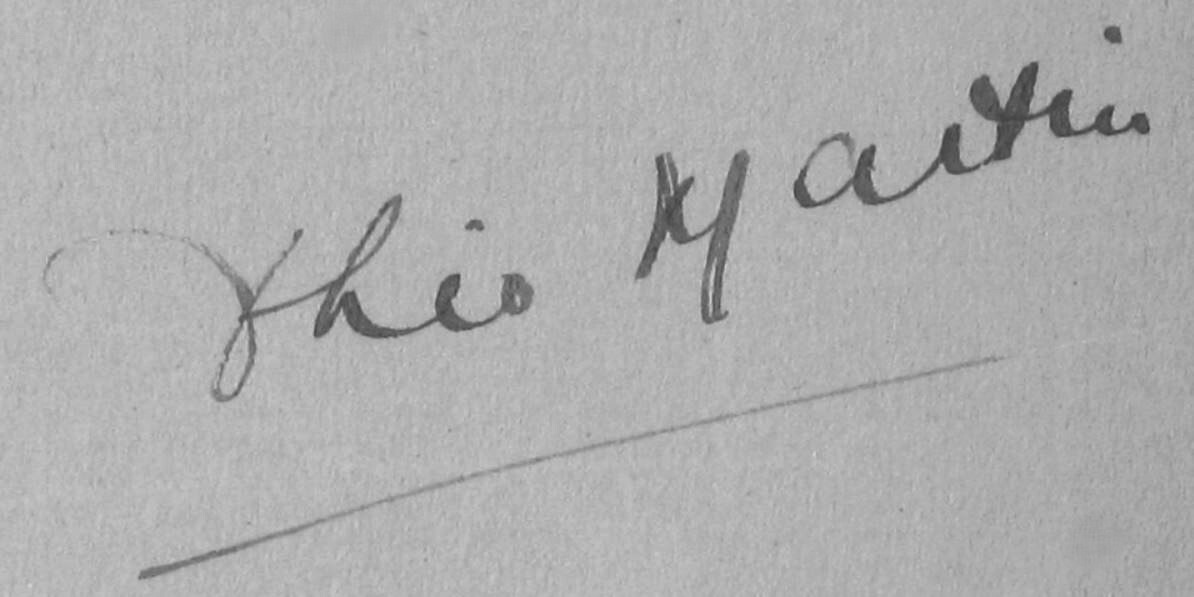
Signature of: théo martin